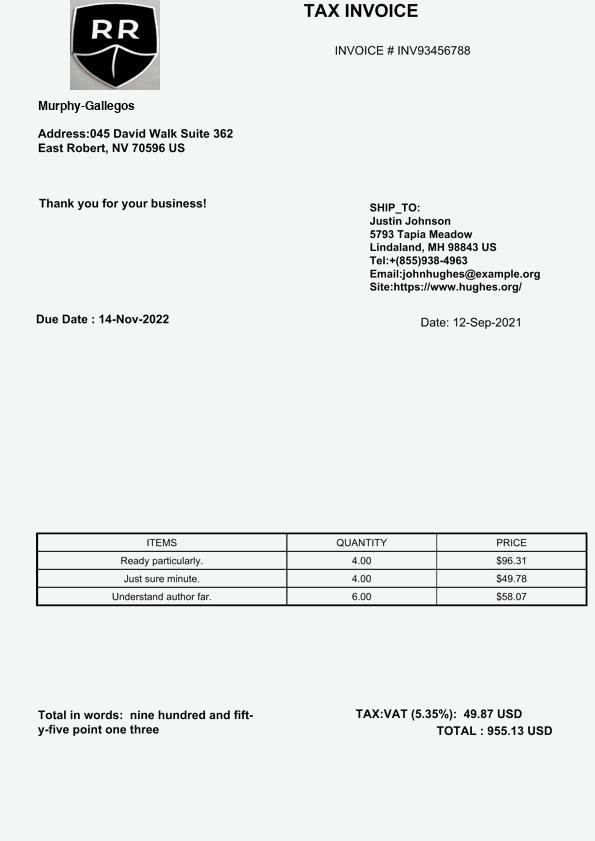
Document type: Invoice